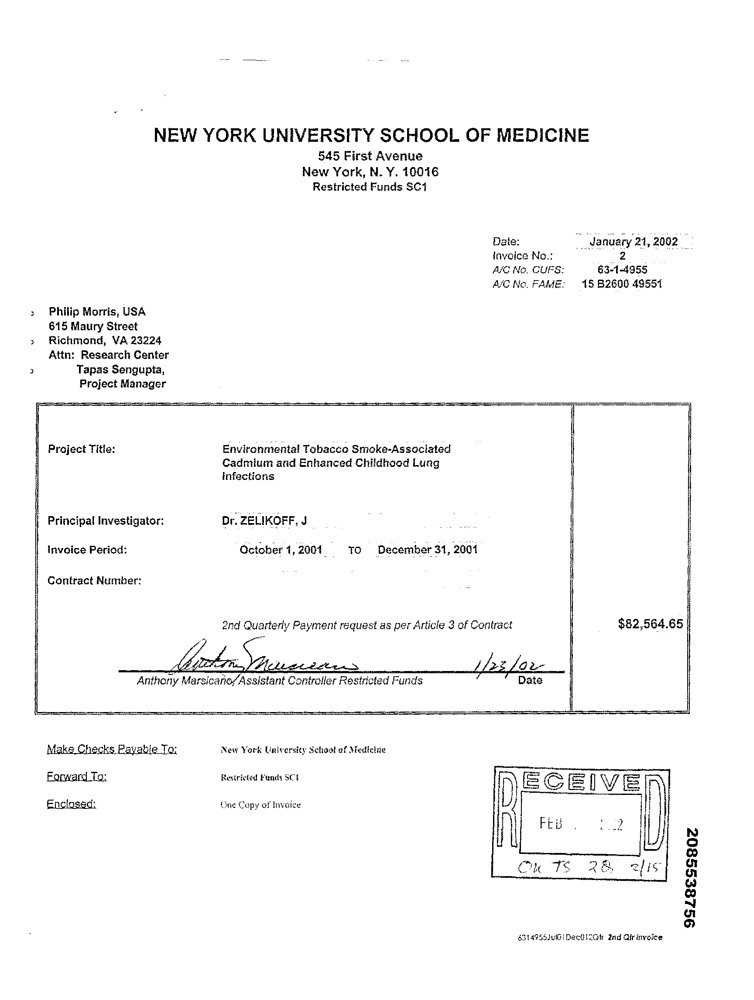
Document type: Invoice